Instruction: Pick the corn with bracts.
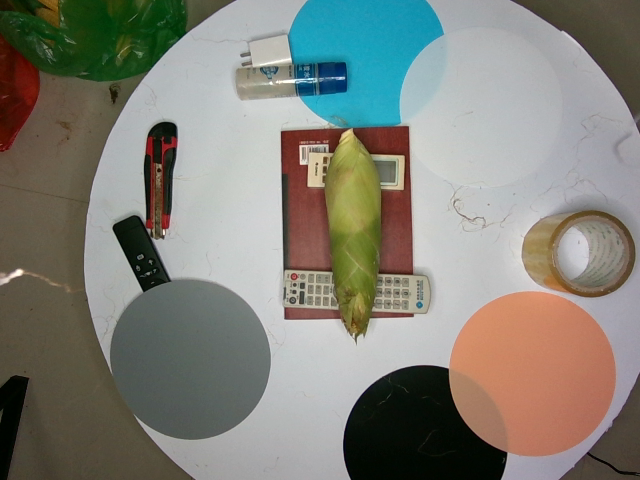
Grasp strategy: vertical